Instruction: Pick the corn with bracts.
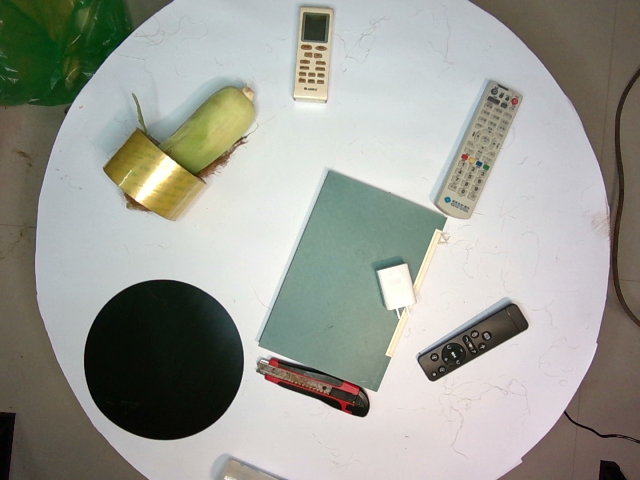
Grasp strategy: vertical